Question: What is the potential diagnosis?
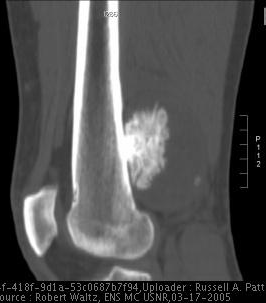
Answer: The possible diagnosis includes Parosteal osteosarcoma, juxtacortical  myositis ossificans, sessile osteochondroma, periosteal osteosarcoma.